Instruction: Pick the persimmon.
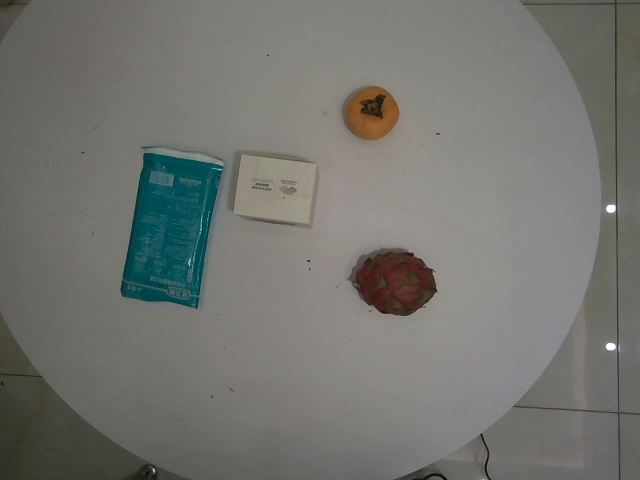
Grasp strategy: vertical